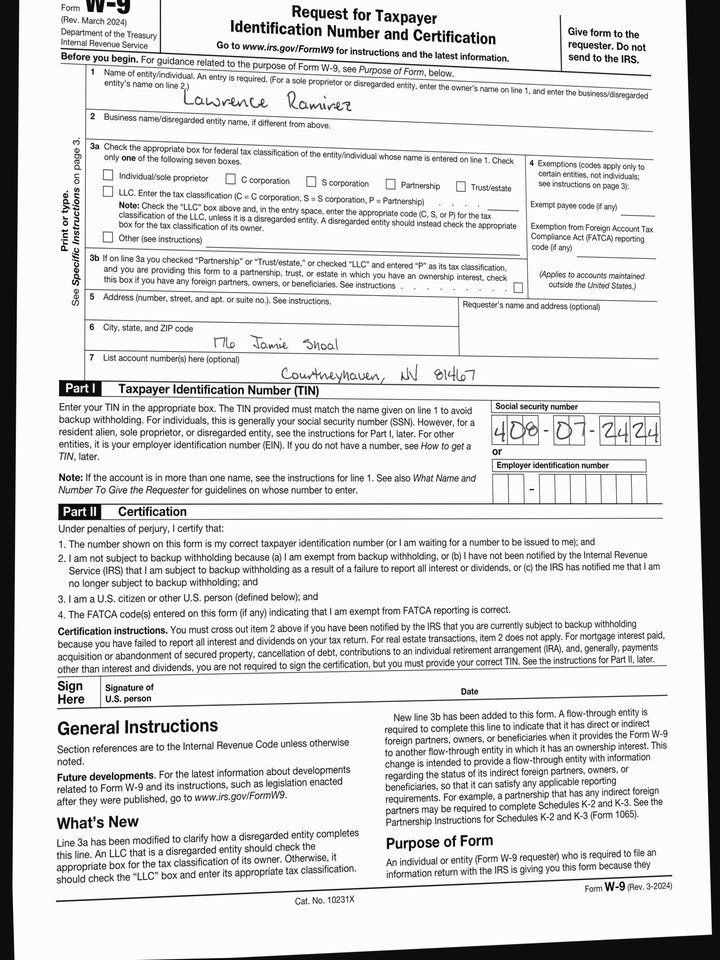
adr1: 176 Jamie Shoal
adr2: Courtneyhaven, NV 81467
cbx: no
ssn: 408072424
enm: Lawrence Ramirez